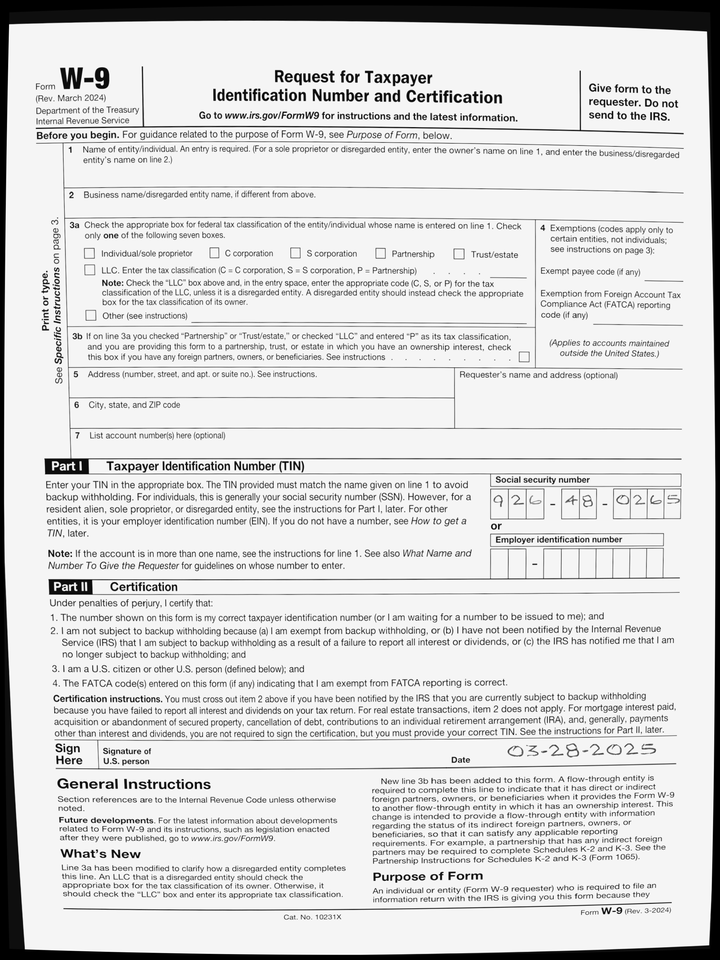
cbx: no
ssn: 926480265
sdt: 03-28-2025